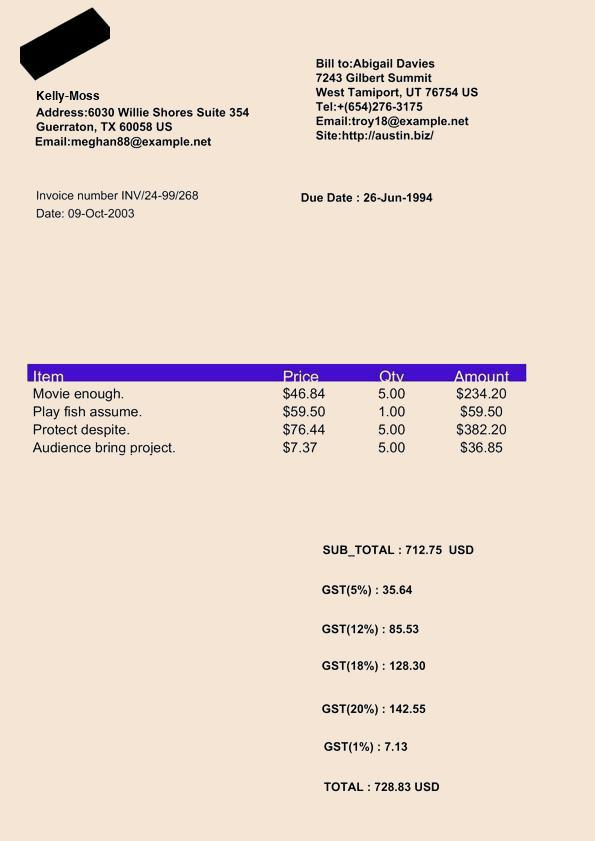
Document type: Invoice